Question: Talk about the condition:
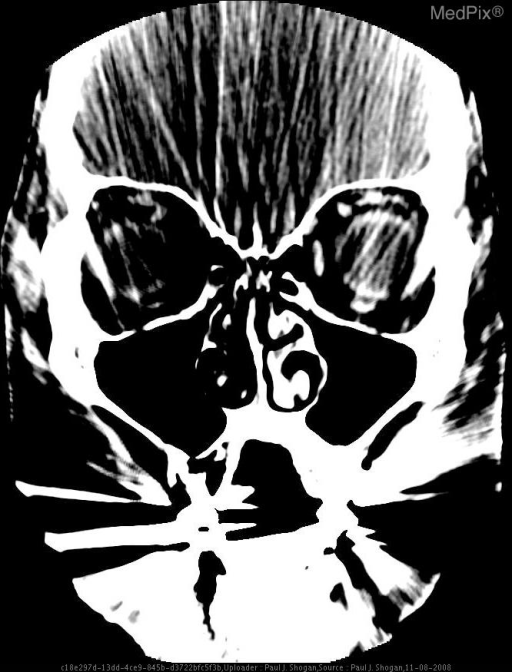
Answer: The disease is discussed as: Choroidal melanomas are the most common primary intraocular tumors in adults, and the most commonly occurring uveal melanoma.  The uvea is subdivided into the iris, the ciliary body, and the choroids.  Most choroidal melanomas are believed to develop from preexisting melaanocytic nevi.  The estimated prevalence is five to seven cases per 1 million adults, occurring most commonly in people of northern European descent.  Sixty-five percent of melanomas occur in those older than 50 years.  Patients may be asymptomatic with lesions discovered during a routine ophthalmologic examination.  Other patients may notice vision loss, photopsia, and visual field deficits.

Melanomas primarily metastasize to the liver, as well as to the lung, bone, kidney, and brain.  Treatment is dependent on site of origin, size, location of the primary lesion, and on the presence of extraocular extension, recurrence, or metastases.  Melanomas greater than 1 cm in thickness are managed with enucleation.  Medium sized lesions (3 mm to 1 cm) may be managed with enucleation, plaque brachytherapy and external-beam radiation.  Small tumors (<3 mm in thickness) are monitored every 3-6 months with US.

Uveal melanomas are usually assessed by ophthalmologic examination, fluorescein angiography, US, CT or MR imaging.  On unenhanced CT, these lesions appear elevated, hyperdense, are sharply marginated, and following contrast administration avidly enhance.  At MR imaging, most melanomas appear as well-defined solid masses that are hyperintense on T1-weighted images, and hypointense on T2-weighted images secondary to the paramagnetic effects of melanin.  Contrast enhanced fat-suppressed MR images are useful to demonstrate scleral invasion, tumor extension to the optic disc, and extraocular invasion.